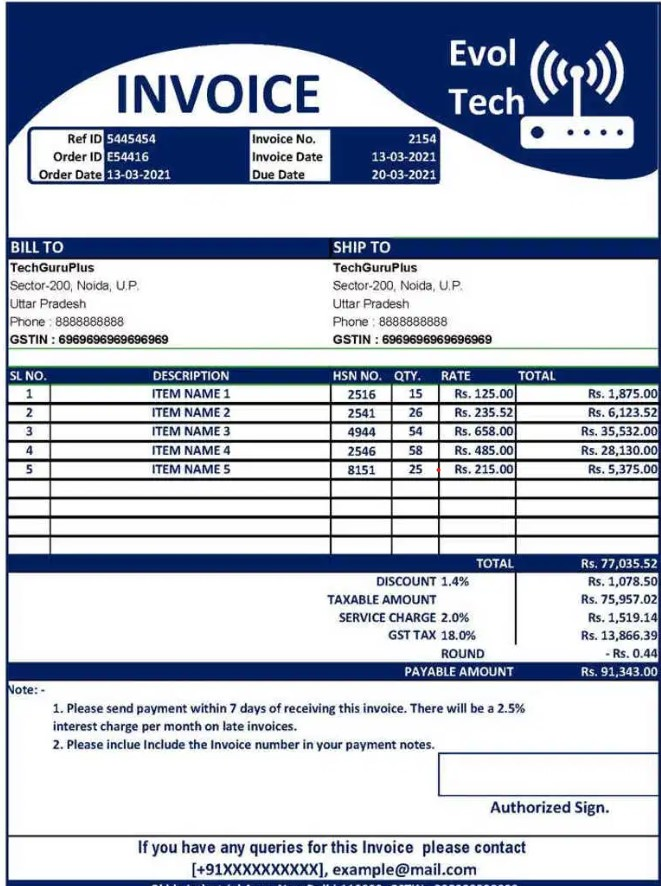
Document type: Invoice